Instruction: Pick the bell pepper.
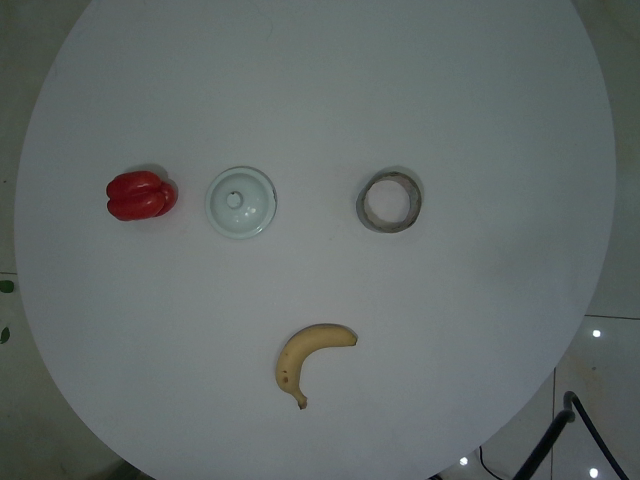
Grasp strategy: vertical